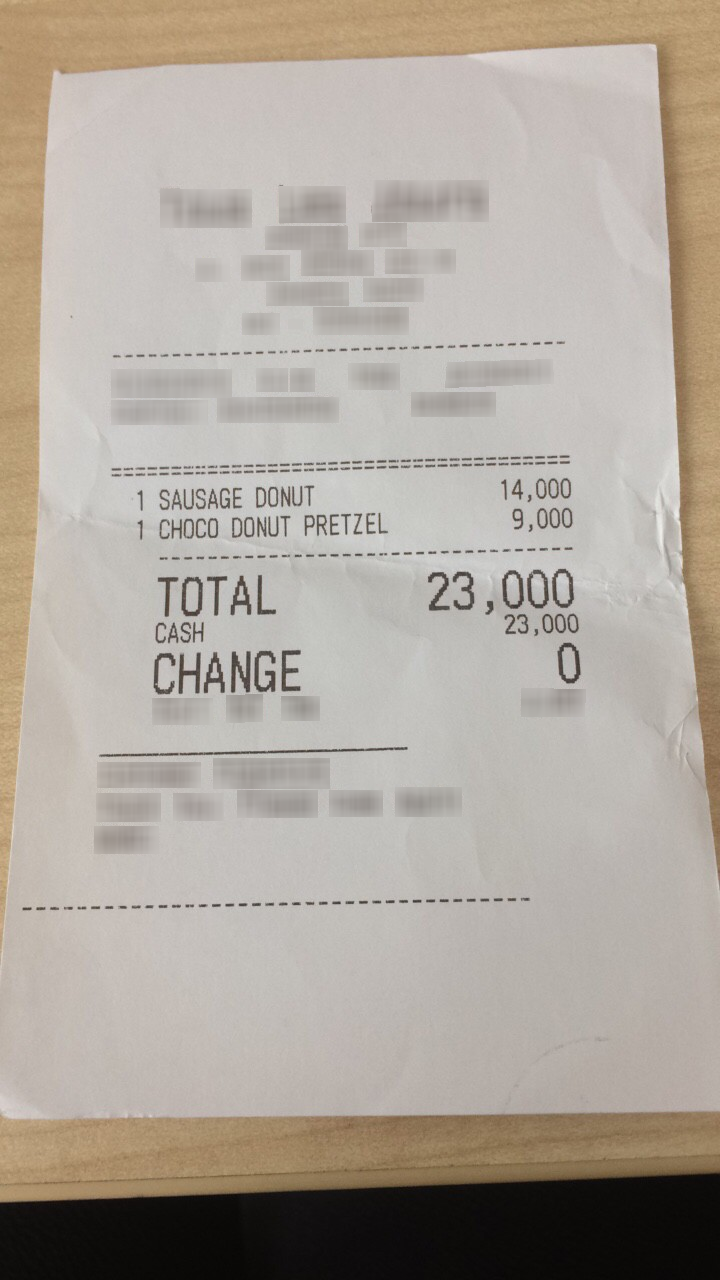
Receipt information:
total: 23,000
line_items: item_name: SAUSAGE DONUT
item_value: 14,000
item_quantity: 1
item_name: CHOCO DONUT PRETZEL
item_value: 9,000
item_quantity: 1